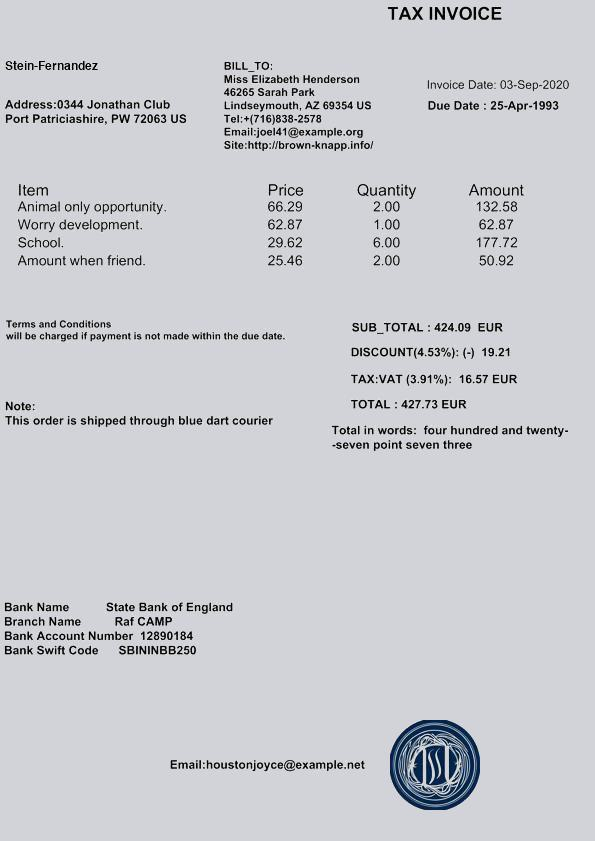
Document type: Invoice